Question: Talk about the condition:
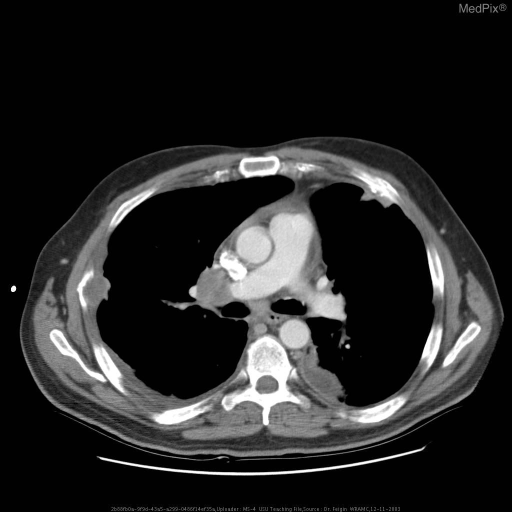
Answer: The disease is discussed as: Adenocarcinoma of the lung is currently the most frequent lung cancer in all individuals. There is still a slightly higher frequency of squamous cell in men. Adenocarcinoma is also the most frequently diagnosed lung cancer in women and nonsmokers. The malignancy is often identified (in 75% of cases) in the peripheral lung and often involves the pleura. Other malignancies such as small cell and squamous cell are most often centrally located within the lung. Once the tissue diagnosis is confirmed, the patient is staged using the TNM system. This patient has mediastinal node involvement (on CT) which automatically makes him an M1 (stage IV). The 5-year survival for all stage four non-small cell lung malignancies is 1%. This patient’s 5-year survival may even be worse as he has the poorly differentiated form of adenocarcinoma which leads to a poorer prognosis. One interesting characteristic of lung adenocarcinoma is that studies have not shown a clear link between this malignancy and tobacco.